Patient: Male, age 49
We described the case of a 49-year-old man with a 1-year history of intermittent cough and sputum production who had worsened over the last 4 days with fever and right chest pain. The patient recently had a history of unexplained weight loss of 5 kg. He has smoked 20 cigarettes per day since the age of 19. The patient had periodontitis and tooth loss. The patient had no history of travel or tuberculosis exposure and no food or drug allergies.
On admission, his temperature was 37.9 C, pulse rate 81 beats/min, respiratory rate 22 breaths/min, blood pressure 132/80 mmHg, and oxygen saturation 95% on room air.
Pulmonary percussion found dullness in the right lower lung, and pulmonary auscultation revealed decreased breath sounds in the right lower lung. The remaining physical examination was normal.
The laboratory findings were as follows: white blood cell (WBC) count 22.98 x 109/L with 85.5% segmented neutrophils, 7.6% lymphocytes, neutrophil count 19.9 x 109/L, and lymphocyte count 1.76 x 109/L, and his ultrasensitive C-reactive protein (hs-CRP) was 248.56 mg/L (normal range 0-5 mg/L). Serum tumor marker screening showed a slightly elevated neuron-specific enolase (NSE) of 17.05 ng/ml (normal range <16.3 ng/ml). The squamous cell carcinoma antigen (SCCA), cytokeratin-19-fragment (CYFRA21-1) and carcinoembryonic antigen (CEA) levels were normal. The other laboratory test results were normal. Chest computed tomography (CT) revealed an irregular mass in the right middle lobe of the lung near the interlobar fissure with right atelectasis and thickening of the right pleura with encapsulated effusion and pneumatosis (Figure 1A). Thoracentesis and catheter drainage were performed immediately after chest ultrasound confirmed pleural effusion. Analysis of the drained purulent fluid suggested an exudative process [fluid protein 54.9 g/L, serum protein 69.8 g/L (normal: 65-85 g/L), fluid lactate dehydrogenase 3,014 U/L, serum lactate dehydrogenase 220 U/L (normal 120.0-250.0 U/L)]. Other pleural fluid analysis showed WBC 3,800/muL with 80% neutrophils, fluid glucose 0 mmol/L, and fluid adenosine deaminase 81.8 U/L. Pleural fluid smear, Gram staining, bacterial culture, acid-fast bacilli culture and smear, and cytology were all negative. A blood culture was also negative. Empyema was diagnosed. He received intravenous imipenem/cilastatin 1.0 g once every 8 h. After repeated pleural effusion drainage and anti-infective treatment for 3 weeks, re-examination of lung CT showed no significant change in the amount of pleural effusion (Figure 1B).
The patient requested to be discharged after his fever improved. Half a month after discharge, he was admitted to our hospital due to progressive worsening of cough and shortness of breath. On April 1, a contrast-enhanced CT scan showed uneven enhancement of the mass in the lateral segment of the right middle lobe, mediastinal lymphadenopathy with visible enhancement, and a right hydropneumothorax (Figure 1C). In addition, the laboratory test results included WBC 11.56 x 109/L, neutrophil ratio 71.84%, and CRP 219.35 mg/L. Ultrasound re-examination showed that there was a localized anechoic area of 5.3 cm x 7.7 cm x 3.4 cm in the right thoracic cavity, and he underwent pleural puncture and drainage again. The pleural drainage fluid was sent for NGS. The NGS results only detected Fusobacterium nucleatum. Subsequently, the patient underwent bronchoscopy. Fiberoptic bronchoscopy showed complete airway obstruction due to whitish endobronchial membranous lesions in the lateral segment of the right middle lobe (Figure 2A). A cauliflower-like mass was seen and biopsied after clamping the whitish endobronchial membranous lesions (Figure 2B). Histological examination of the biopsy specimens demonstrated a highly differentiated squamous cell carcinoma in the right lung (Figure 2C). He was finally diagnosed with empyema caused by Fusobacterium nucleatum and squamous cell carcinoma of the lung. The patient's cough and shortness of breath were improved after draining 1,800 ml pleural effusion for 3 days, and cefoperazone sodium/sulbactam sodium 3 g was given intravenously twice a day for 2 weeks. Repeat chest CT revealed absorption of the fluid and gas in the right pleural cavity (Figure 1D). Meanwhile, blood biochemical examination showed that infection indexes, such as white blood cells and CRP, had returned to normal. Regrettably, the patient refused antitumor therapy.
Keywords: fusobacterium nucleatum, empyema, lung cancer, next-generation sequencing, squamous cell carcinoma
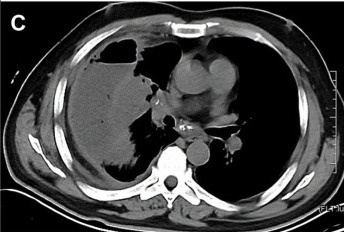
Image caption: CT scan images. (C) Contrast-enhanced CT scan showed uneven enhancement of the mass in the lateral segment of right middle lobe, mediastinal lymphadenopathy with visible enhancement, and a right hydropneumothorax on April 1.